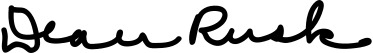
Signature of: dean rusk